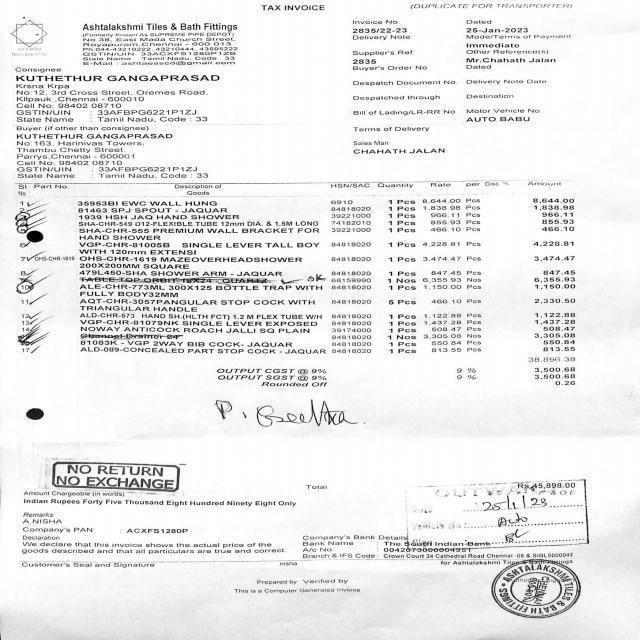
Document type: Invoice